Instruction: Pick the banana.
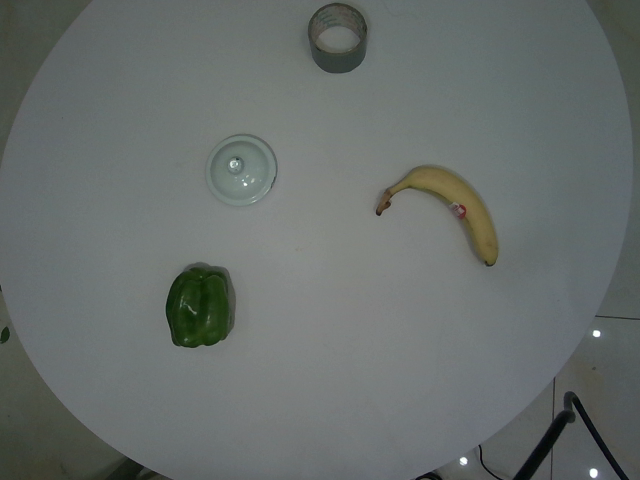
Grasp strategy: vertical